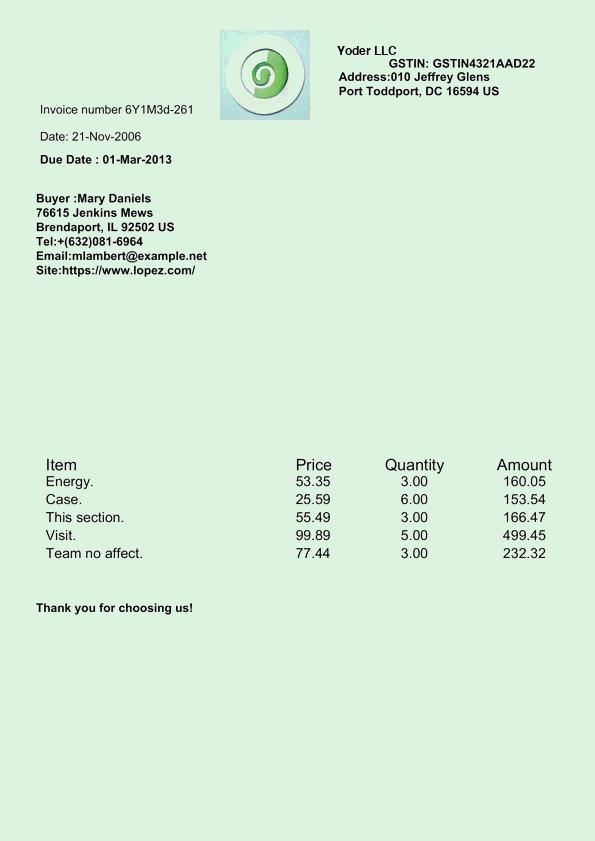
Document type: Invoice